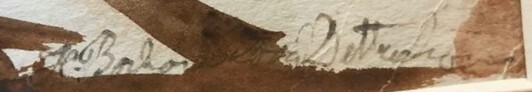
Signature of: helena bochořáková dittrichová